Patient: Male, age 65
A 65-year-old Japanese male was admitted to our hospital with a productive cough and progressive dyspnea. His comorbidities were hypertension and T2DM; therefore, he regularly received some medications. Several days before the appearance of his chief complaints, vilidagliptin (100 mg/day) was started for uncontrolled T2DM. His respiratory condition gradually worsened over about two weeks.
On hospital admission, his vital signs were as follows: body temperature 35.8  C, blood pressure 120/79 mmHg, heart rate 66 bpm, and oxygen saturation 98% under 2 L/min of oxygen. On physical examination, the patient had fine crackles in both lung fields on chest auscultation. There were no physical signs suggestive of collagen vascular diseases. The laboratory tests showed high levels of serum immunoglobulin E (IgE: 4216 mg/dl, normal range<400 mg/dl) and Krebs von den Lungen-6 (KL-6: 9781 U/ml, normal range<500 U/ml). Examination of autoantibody titers, including anti-nuclear antibody, anti-ribonucleoprotein antibody, anti-smith antibody, anti-Ro/SSA antibodies and anti-La/SSB antibodies, as well as anti centromere antibody, anti-topoisomeraseI antibody, anti t-RNA synthetase antibody and serum complement, demonstrated that all were within normal range. Arterial blood gas analysis on 2 L/min of oxygen revealed respiratory alkalosis (pH: 7.450, PaO2: 111.6 Torr, PaCO2: 32.1 Torr, HCO3-: 21.8 mmol/L). A chest radiograph showed reduction of bilateral lung-volume and reticular shadows in all lung fields (Fig. 1a). Chest computed tomography (CT) demonstrated extensive ground-glass opacity (GGO) with associated irregular reticulation throughout both lungs. The distribution of interstitial shadows was peribronchovascular and basal dominant (Fig. 1b and c). Pulmonary function test (PFT) revealed a restrictive defect; forced vital capacity (FVC) was 43.2% of the predicted value. Flexible bronchoscopy showed normal airway anatomy. Bronchoalveolar lavage (BAL) fluid revealed inflammatory changes with a cell differential count of 23% macrophages, 57% lymphocytes, 5% neutrophils, and 12% eosinophils. Microbiological studies of BAL fluid were negative. Transbronchial lung biopsy (TBLB) was performed and biopsy samples were obtained from both the left upper and lower lobes. Biopsy specimens of the lung showed atypical and multinucleated regenerative alveolar epithelial cells, and infiltration of eosinophils, lymphocytes and plasma cells was observed (Fig. 2a). Interstitial fibrosis was seen both in the alveoli and around the thickened alveolar walls (Fig. 2b). These findings of TBLB specimens were consistent with subacute interstitial pneumonia, which is an organizing pneumonia with an acute alveolar injury pattern. In addition, the drug lymphocyte stimulation test (DLST) for vildagliptin was positive. From these results, we diagnosed the patient as having vildagliptin-induced interstitial pneumonia.
Vildagliptin was discontinued on the day that the patient was admitted (day 20) and glucocorticoid therapy was initiated on day 27 (Fig. 3). The respiratory condition and GGO findings on chest CT gradually improved after glucocorticoid treatment was started. The patient was discharged on day 75. The patient continues to take his regular his regular medications except vildagliptin, and has had no recurrence.
Keywords: bal, bronchoalveolar lavage, ct, computed tomography, dlst, drug lymphocyte stimulation tests, dpp-4 inhibitor, dpp-4, dipeptideylpeptidase-4, drug-induced lung injury, fvc, forced vital capacity, ipaf, interstitial pneumonia with autoimmune features, ige, immunoglobulin e, kl-6, krebs von den lungen-6, pft, pulmonary function testing, t2dm, type 2 diabetes mellitus, tblb, transbronchial lung biopsy, vildagliptin
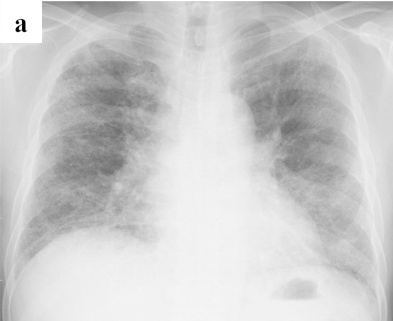
Image caption: (b and c) Chest computed tomography showed extensive ground-glass opacity including irregular reticular opacity in both lung fields. The distribution of interstitial shadows was peribronchovascular and basal dominant.